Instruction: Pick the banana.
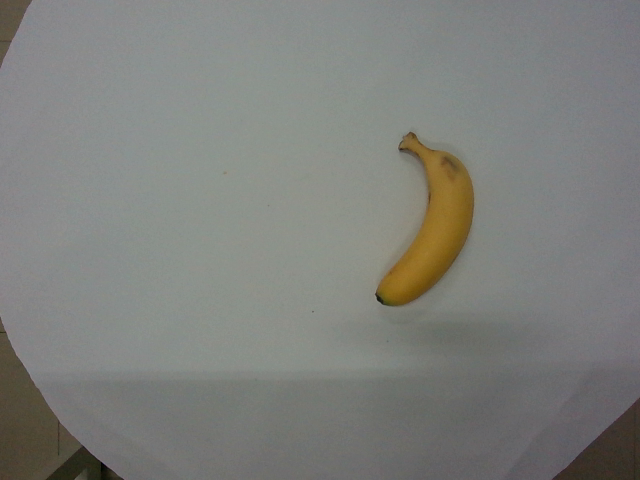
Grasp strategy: vertical